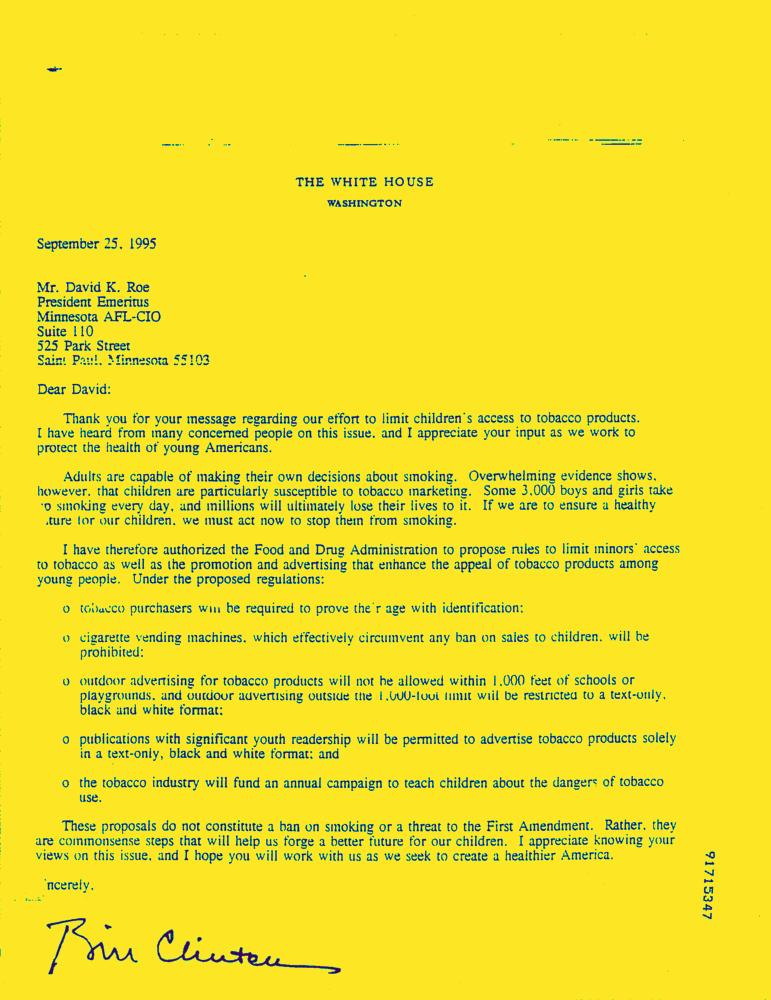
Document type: Letter-Doc